Question: What might the diagnosis be?
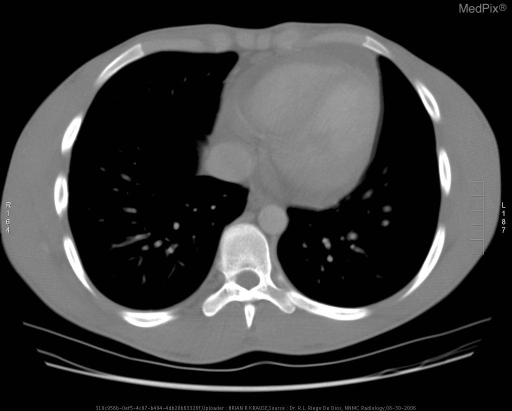
Answer: The possible diagnosis includes •  Thymic tumors
•  Pericardial tumors
•  Mediastinal carcinoids
•  Cystic mediastinal lesions
•  Thoracic fungal infections
•  Other causes of lymphadenopathy.